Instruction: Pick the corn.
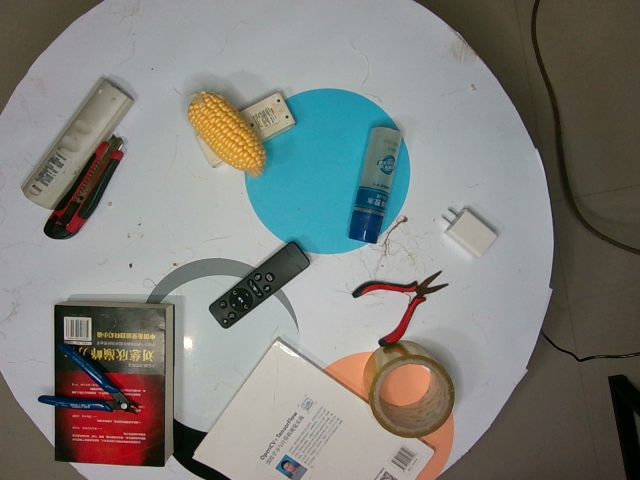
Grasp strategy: vertical